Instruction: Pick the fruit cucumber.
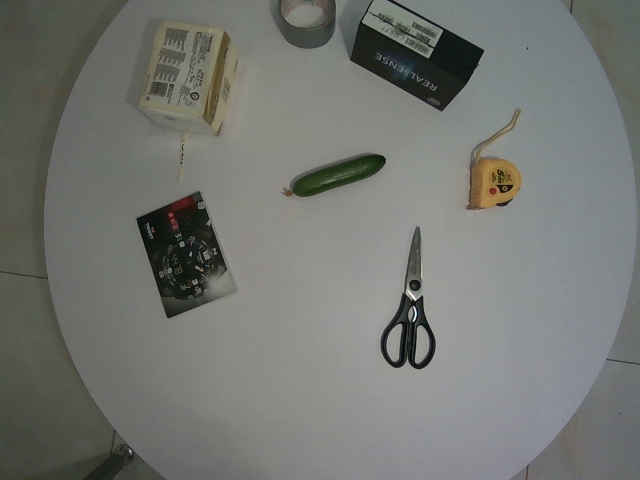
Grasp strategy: vertical